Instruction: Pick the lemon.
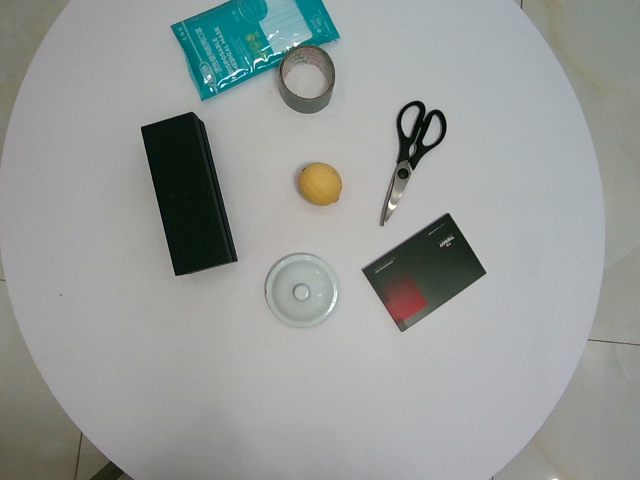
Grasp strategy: vertical